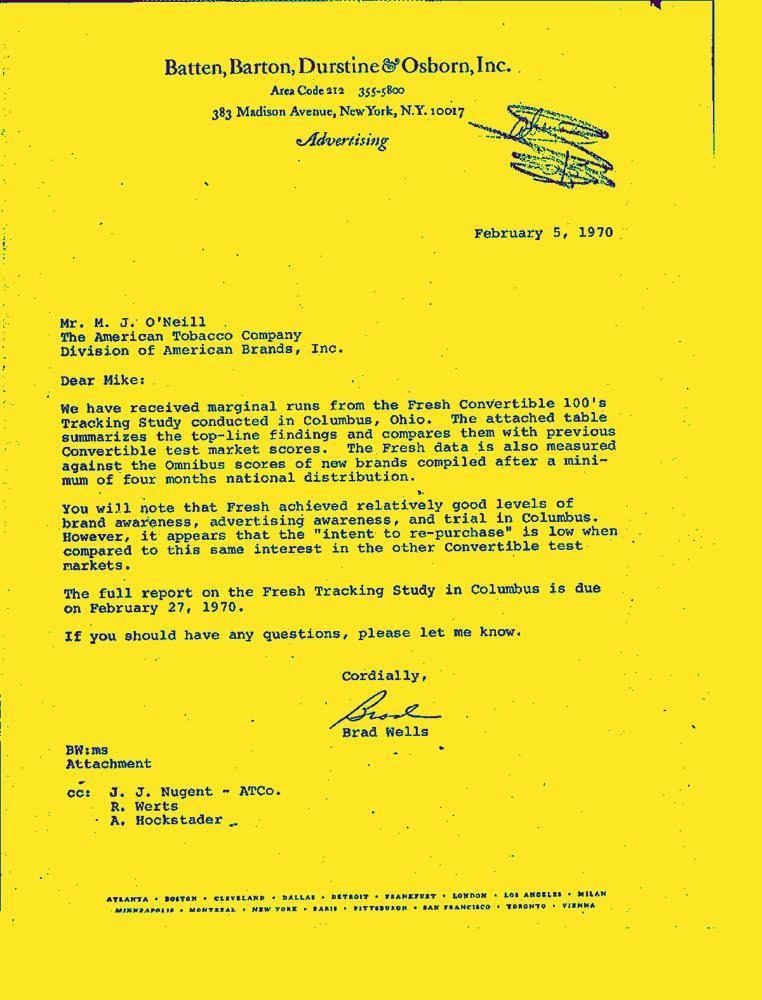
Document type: Letter-Doc